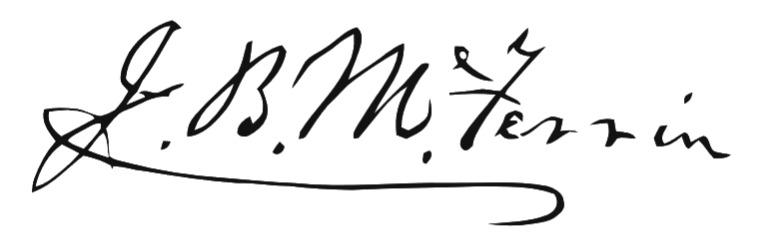
Signature of: john berry mcferrin